Question: In what way does the history help explain the case?
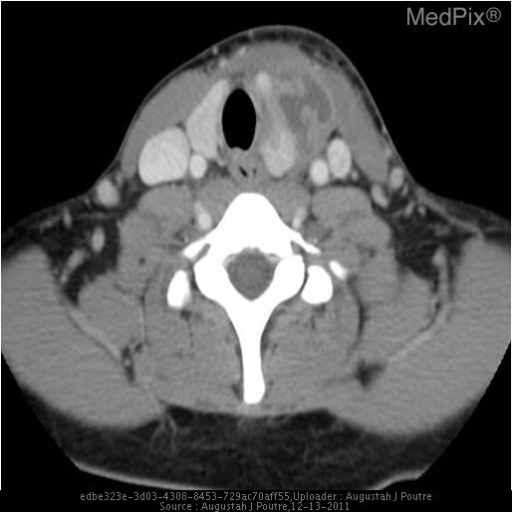
Answer: The patient's history of 23 y/o female presents to ER with difficulty breathing and swollen base of neck. is key in understanding the case.